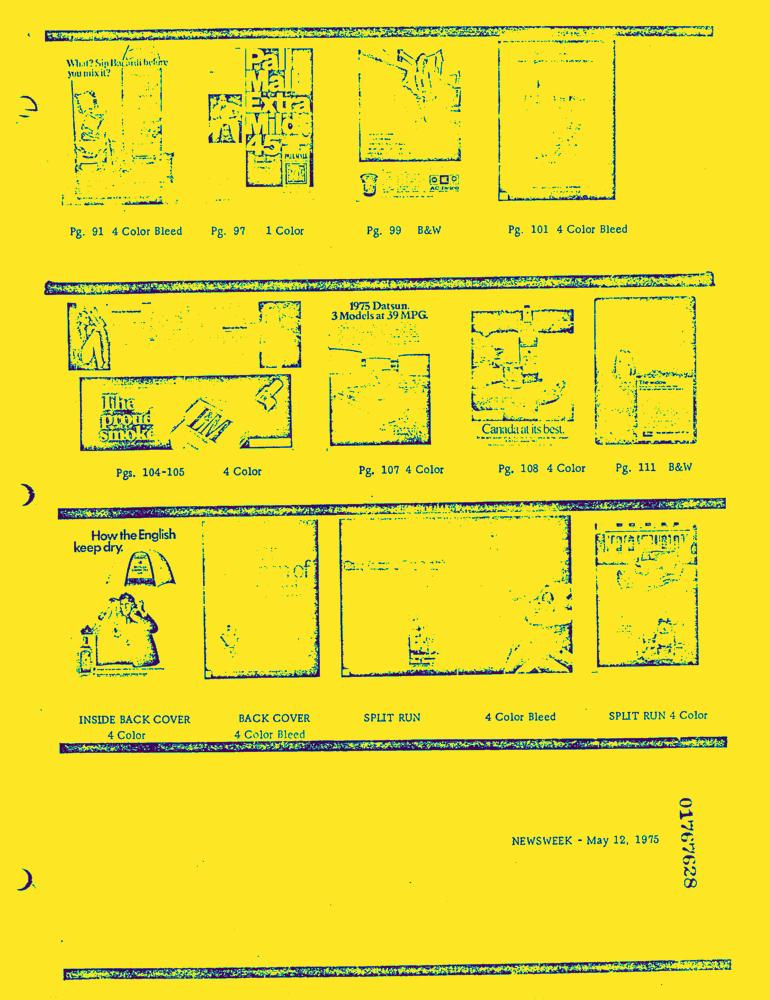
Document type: AD